Question: What could the diagnosis suggest?
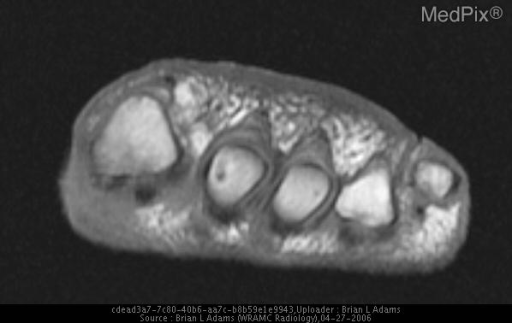
Answer: The possible diagnosis includes The image findings of these studies are definitive for osteomyelitis with cellulitis and myositis..